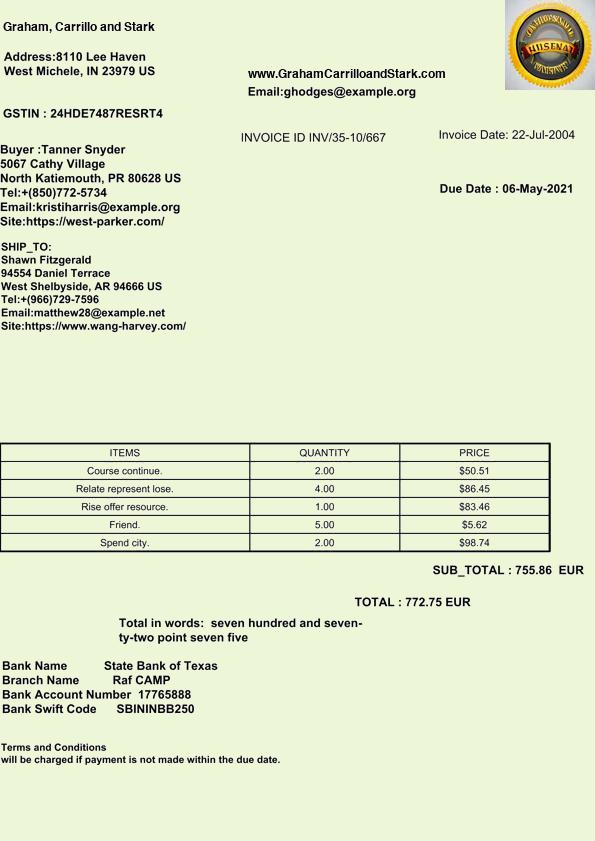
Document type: Invoice